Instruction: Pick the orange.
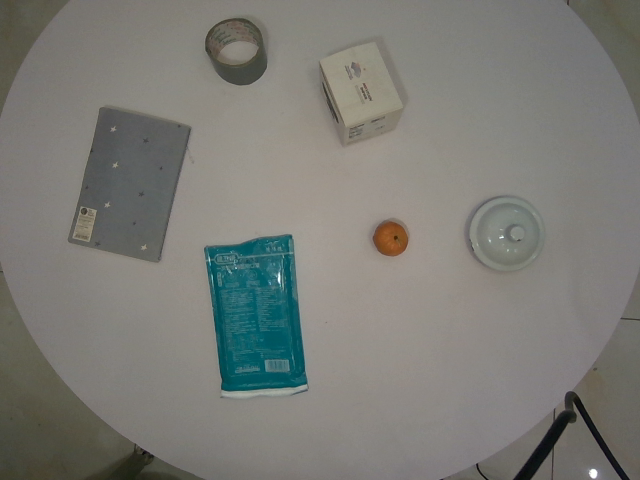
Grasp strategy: vertical